Question: Which state is mentioned in the document?
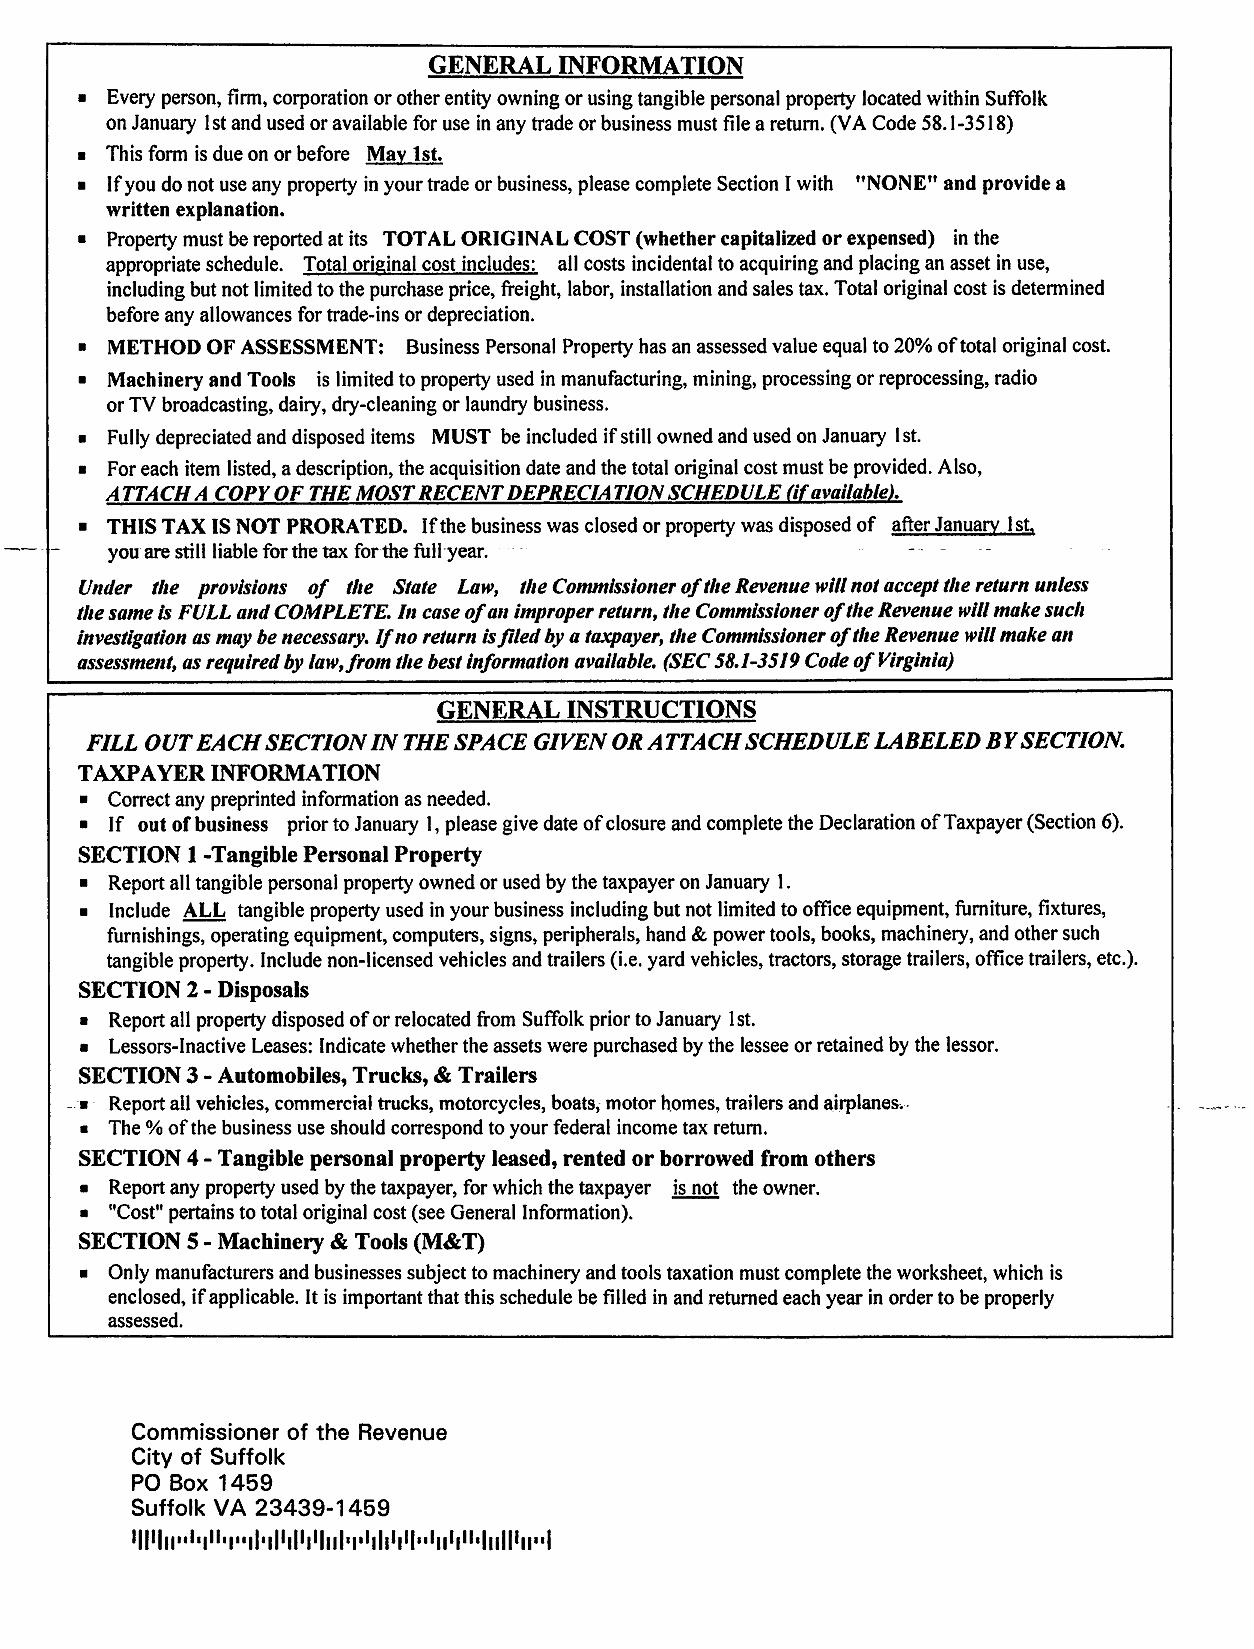
Answer: "VA"